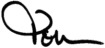
Signature of: tom leppert